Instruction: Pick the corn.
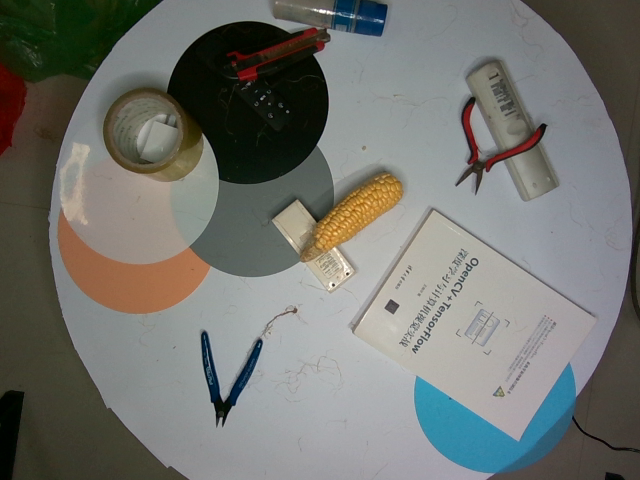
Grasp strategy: vertical